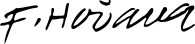
Signature of: františek hořava